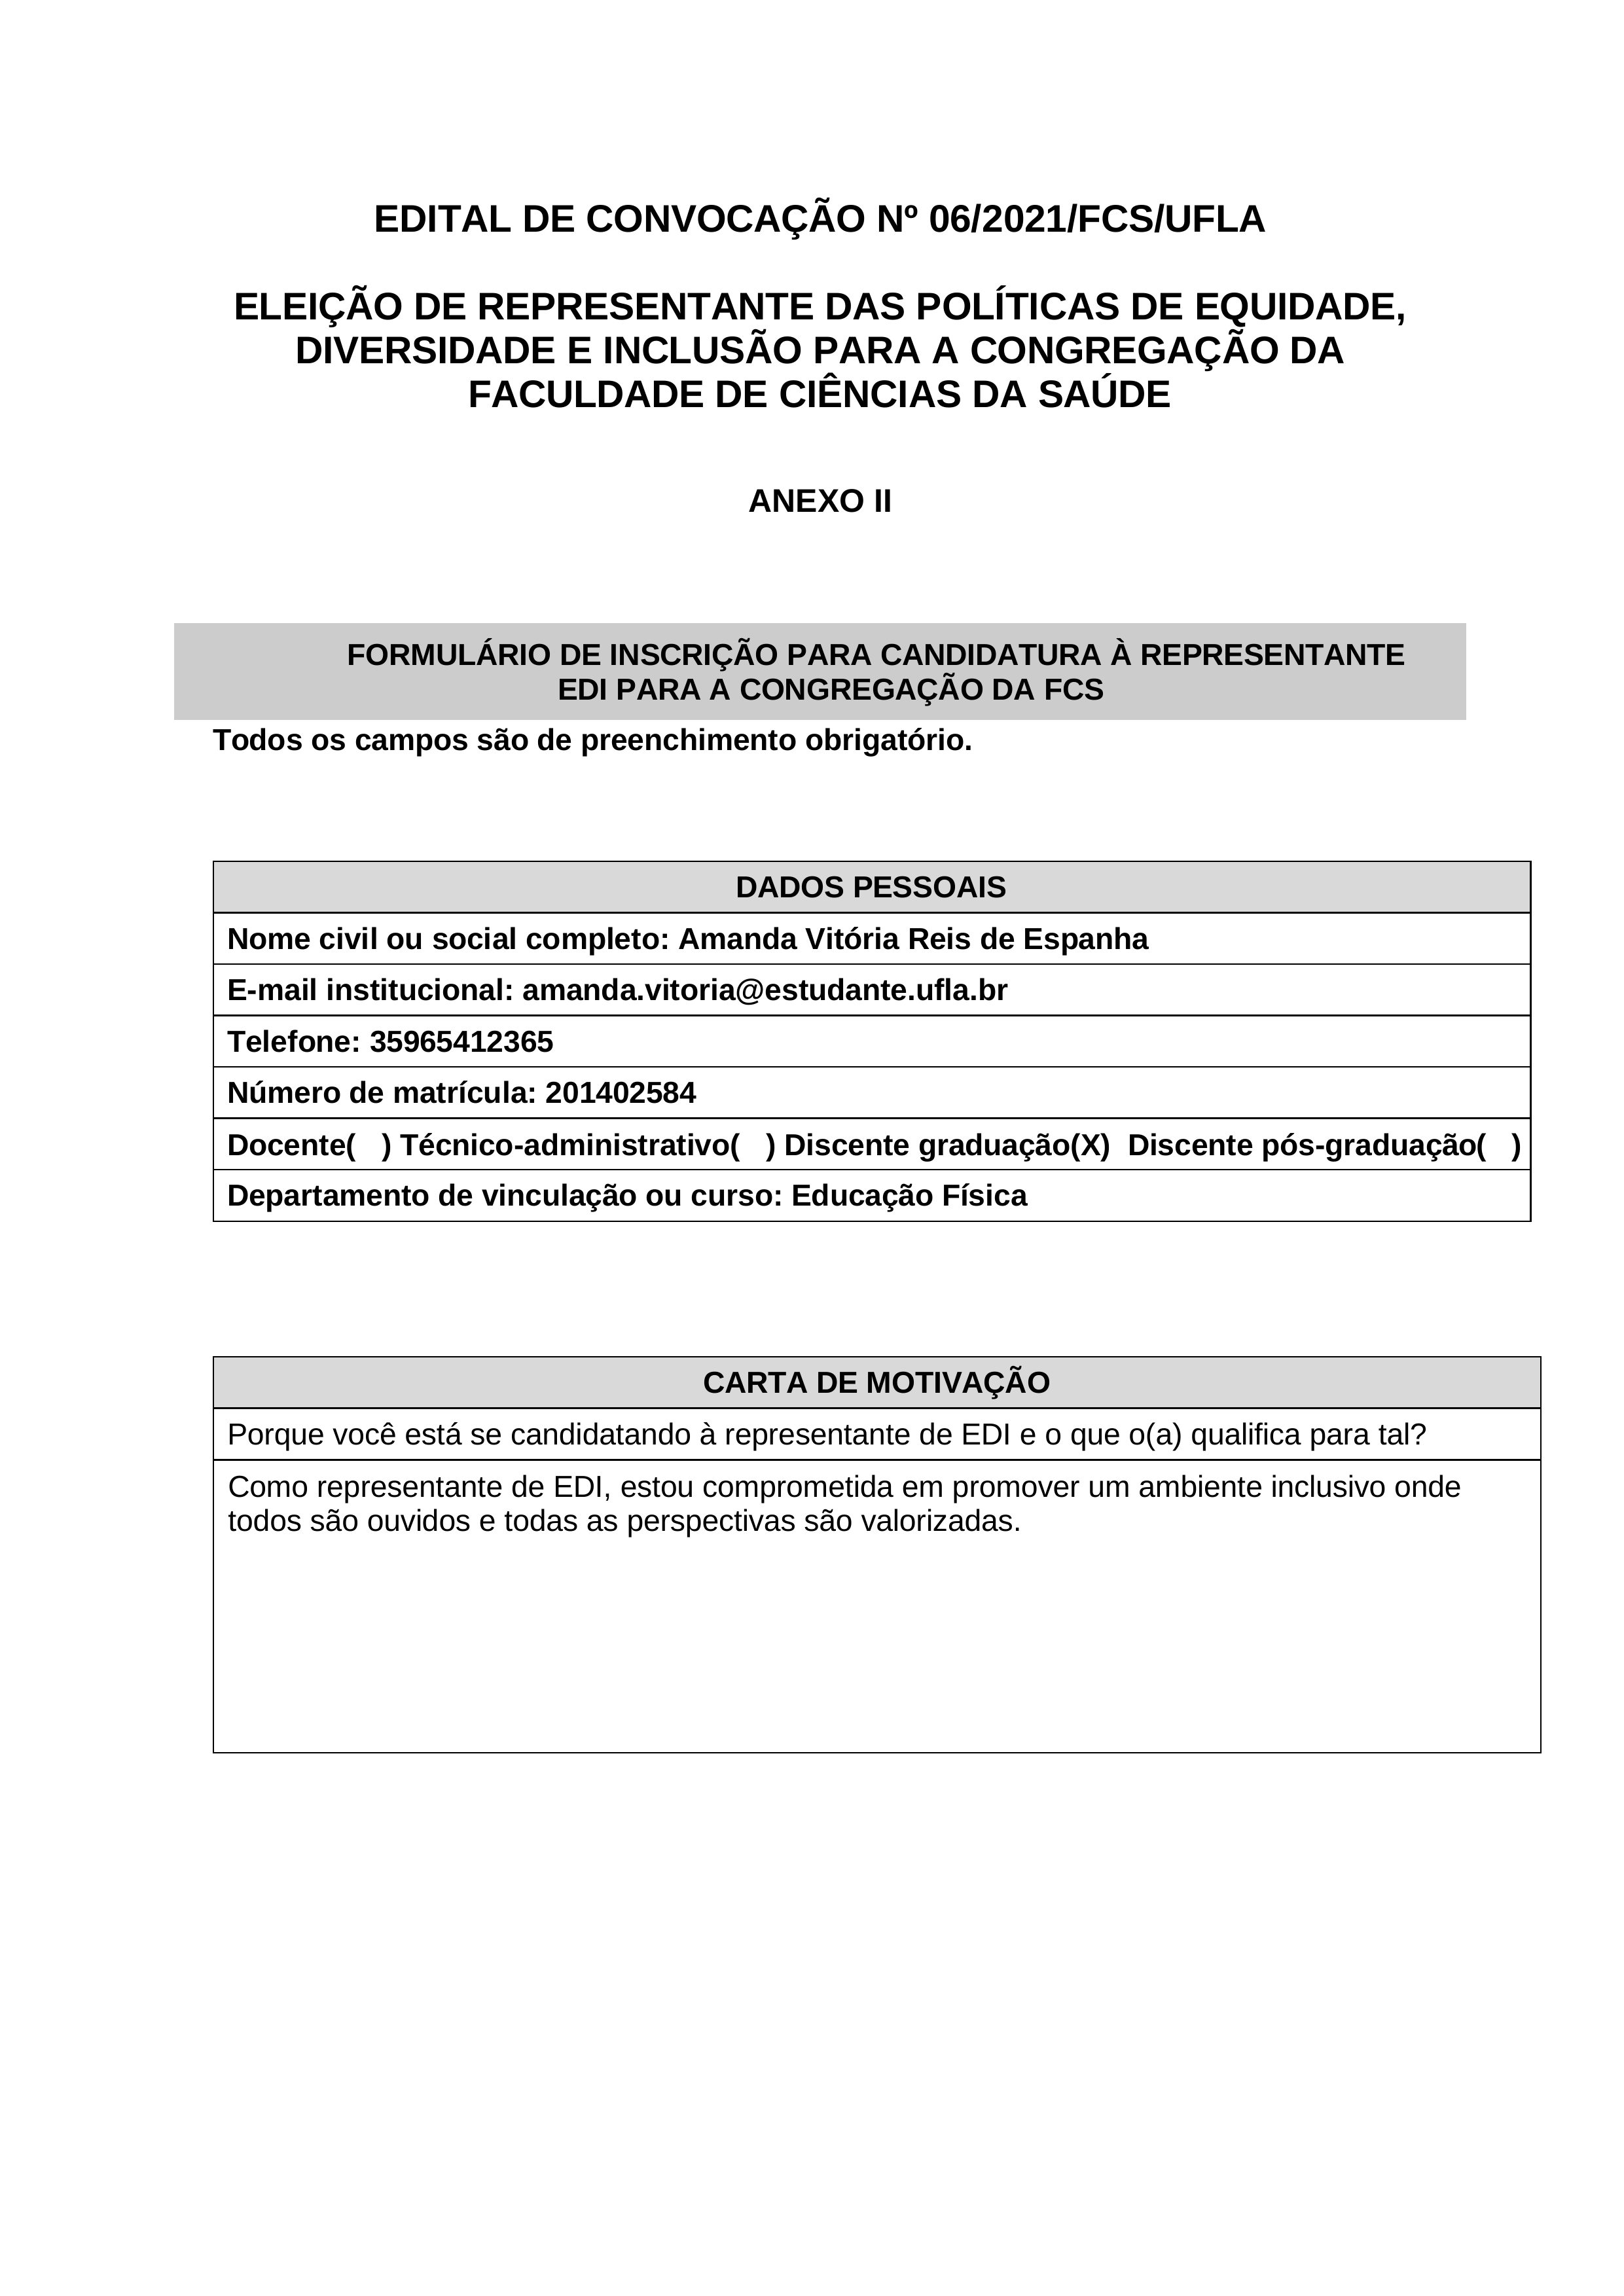
EDITAL DE CONVOCAÇÃO Nº 06/2021/FCS/UFLA
ELEIÇÃO DE REPRESENTANTE DAS POLÍTICAS DE EQUIDADE, DIVERSIDADE E INCLUSÃO PARA A CONGREGAÇÃO DA FACULDADE DE CIENCIAS DA SAUDE
ANEXO II
FORMULÁRIO DE INSCRIÇÃO PARA CANDIDATURA À REPRESENTANTE EDI PARA A CONGREGAÇÃO DA FCS
Todos os campos são de preenchimento obrigatório.
DADOS PESSOAIS
Nome civil ou social completo:
Amanda Vitória Reis de Espanha
E-mail institucional:
amanda.vitoria@estudante.ufla.br
Telefone:
35965412365
Número de matrícula:
201402584
Docente ()
Técnico-administrativo ()
Discente graduação
(X)
Discente pós-graduação ()
Departamento de vinculação ou curso:
Educação Física
CARTA DE MOTIVAÇÃO
Porque você esta se candidatando à representante de EDI e o que o(a) qualifica para tal?
Como representante de EDI, estou comprometida em promover um ambiente inclusivo onde todos são ouvidos e todas as perspectivas são valorizadas.